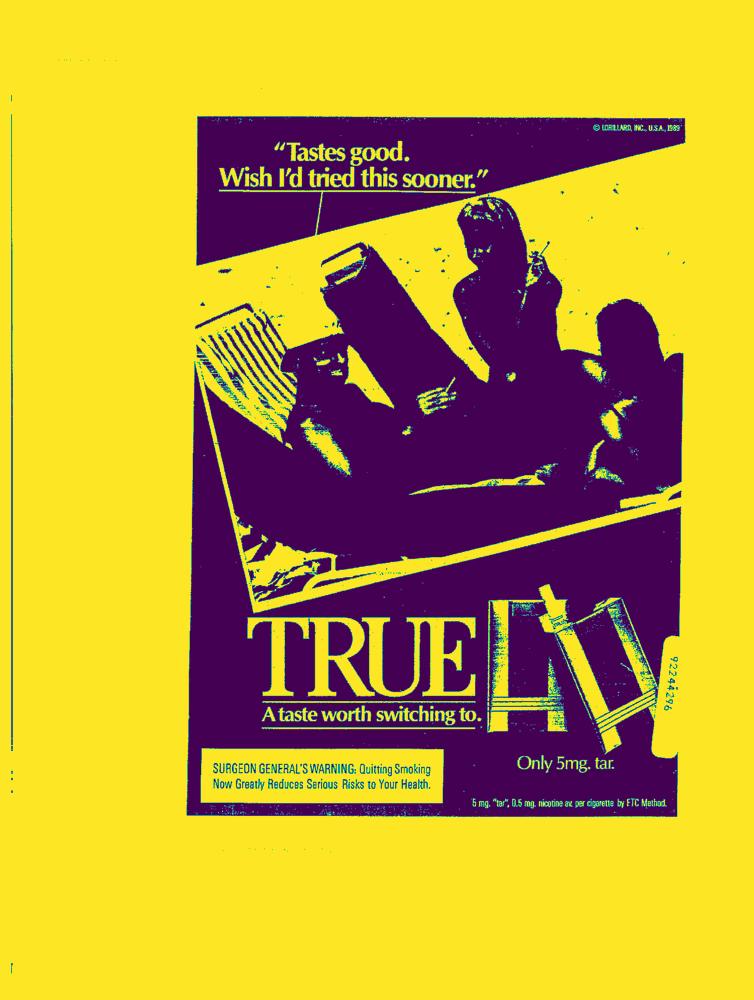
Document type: AD